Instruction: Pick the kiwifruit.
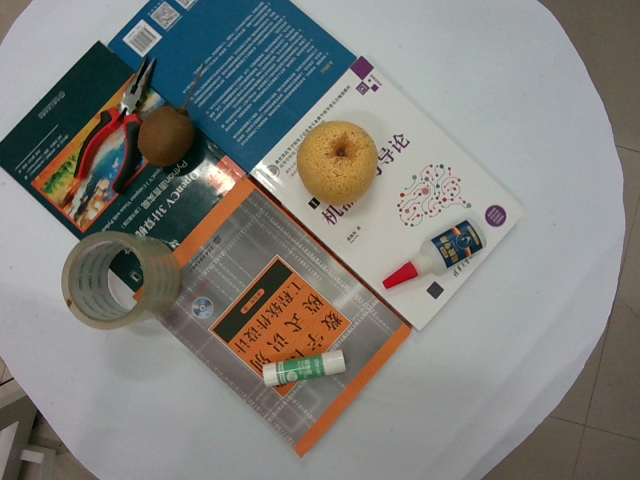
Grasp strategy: vertical